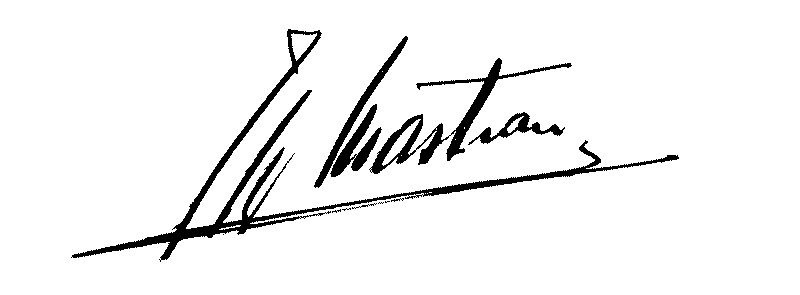
Signature of: jacques masteau